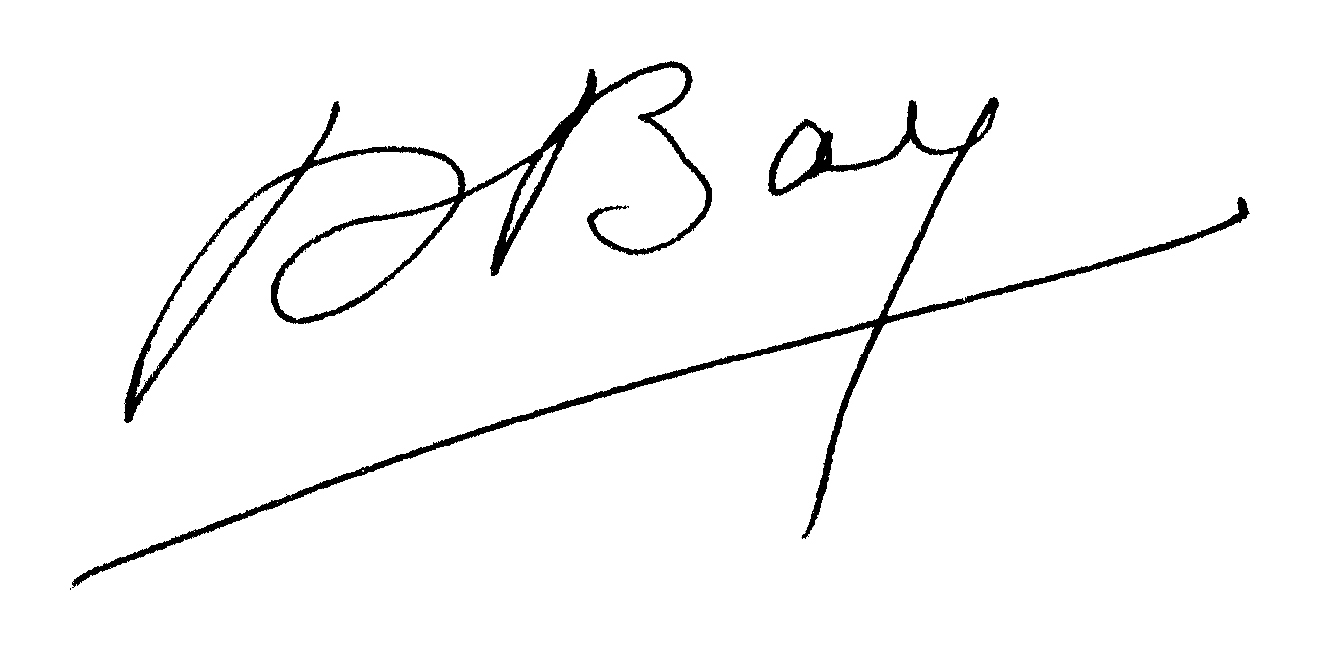
Signature of: andré bay